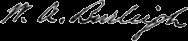
Signature of: walter a burleigh